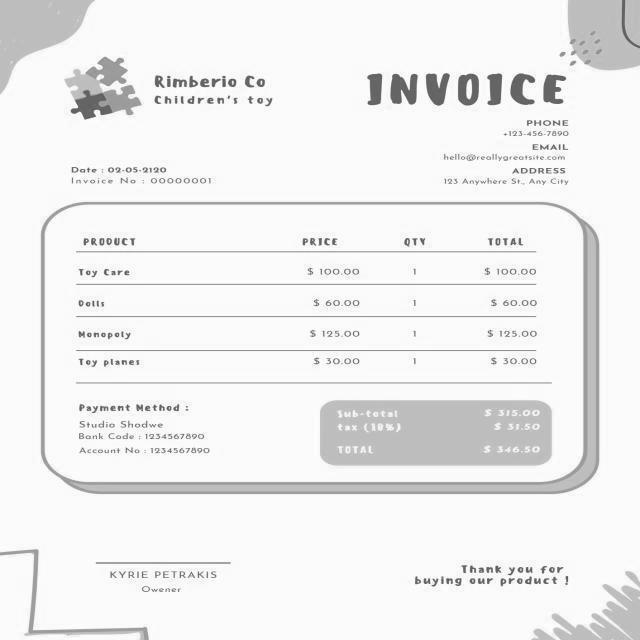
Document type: Invoice